Question: Which state is mentioned in the document?
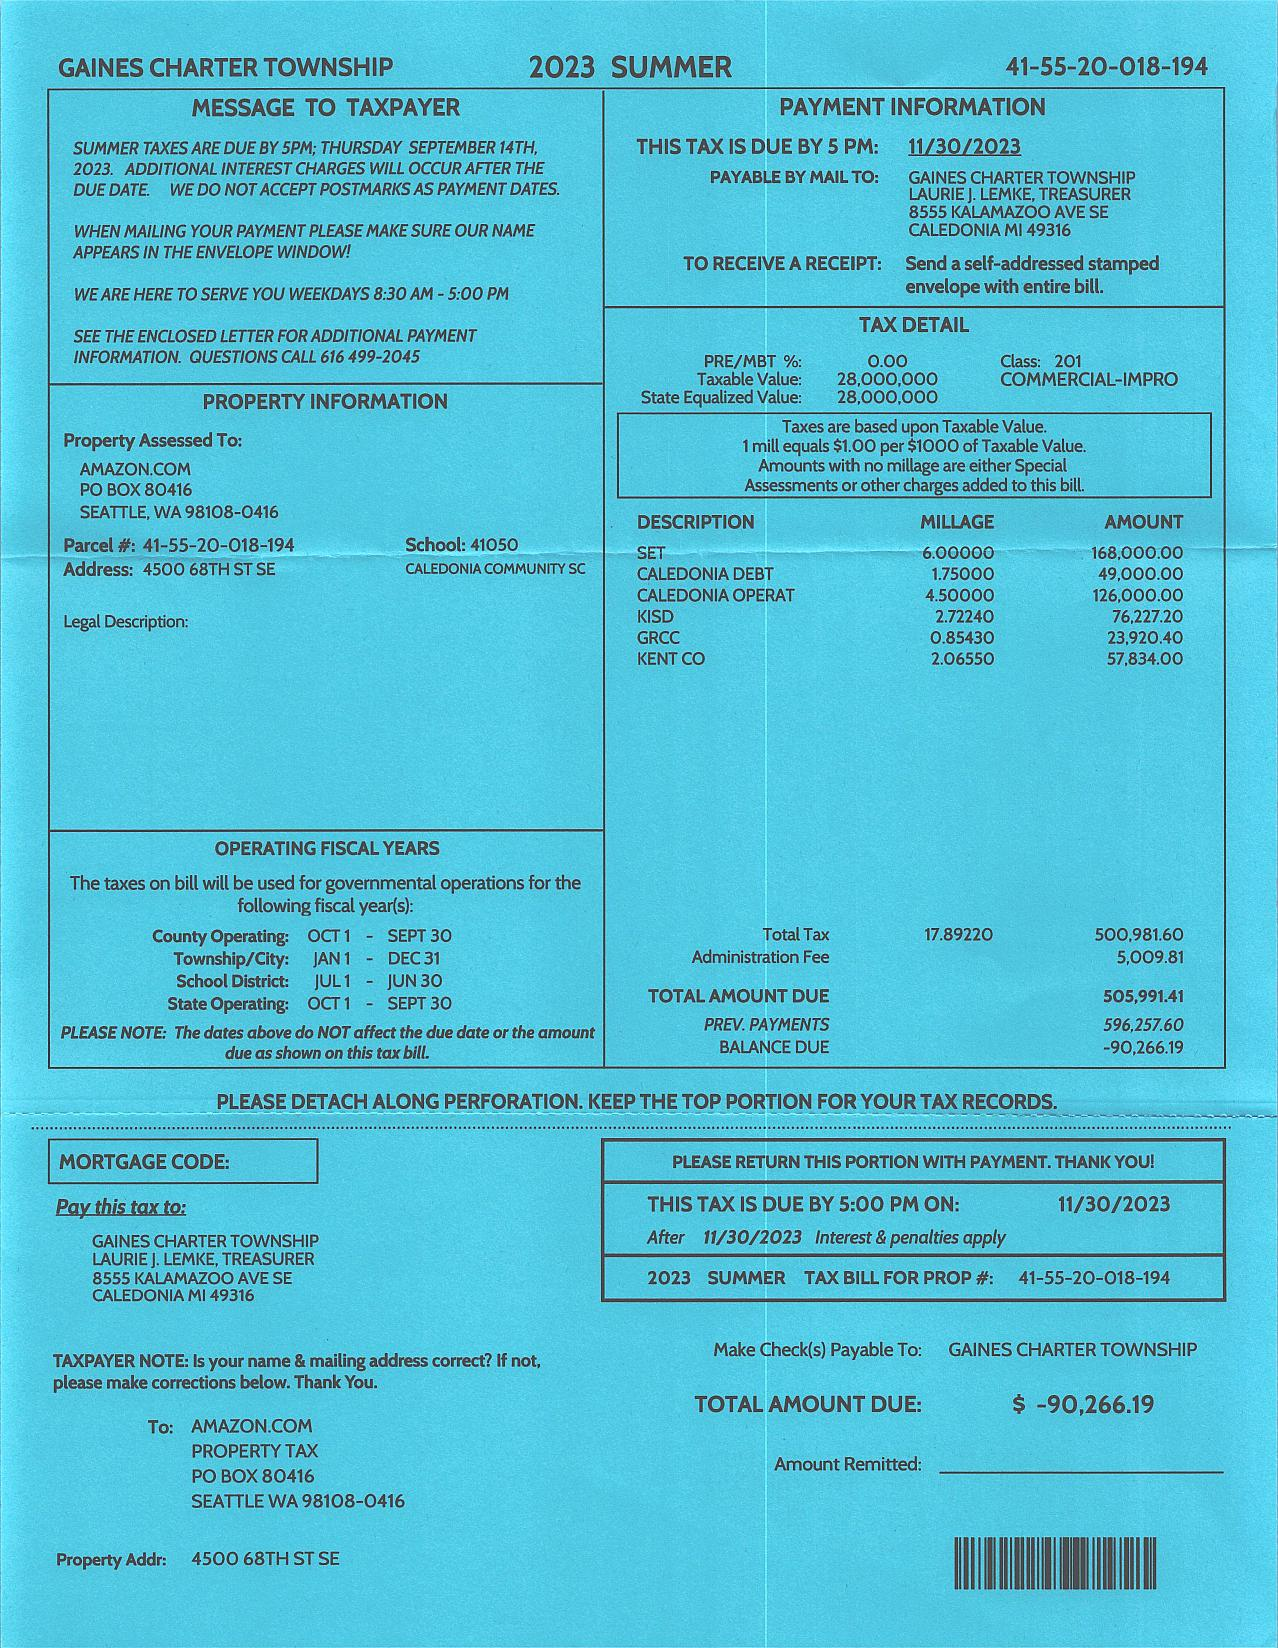
Answer: "Washington"